Question: What might the diagnosis be?
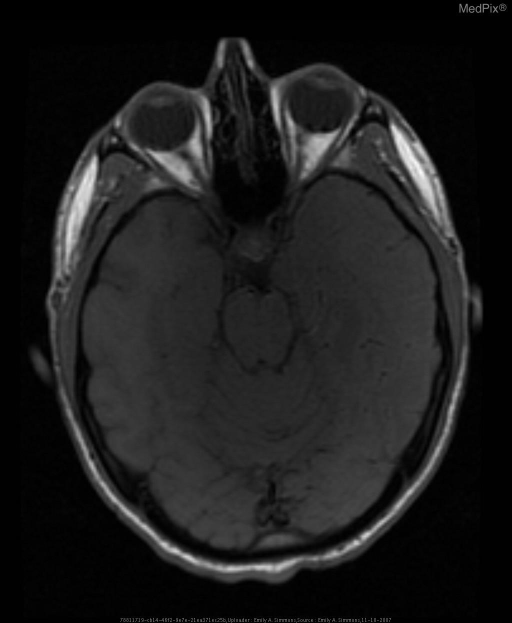
Answer: The possible diagnosis includes HSV encephalitis
VZV encephalitis
HHV-6 encephalitis
EBV encephalitis
vasculitis
syphilis
tuberculous meningitis
WNV.